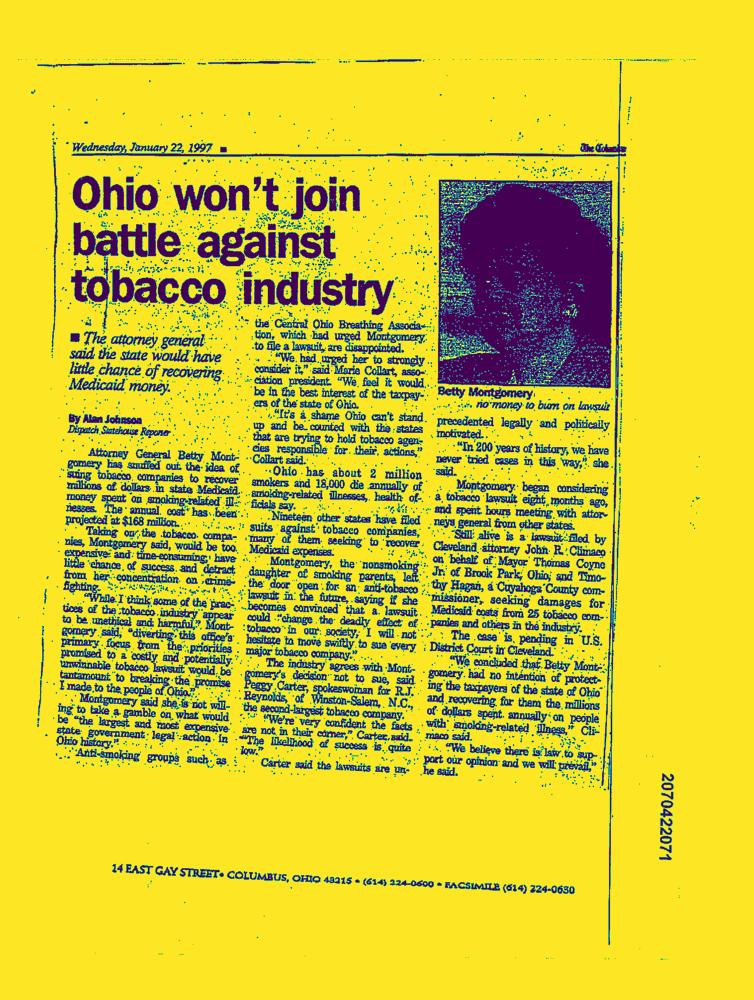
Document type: News-Article